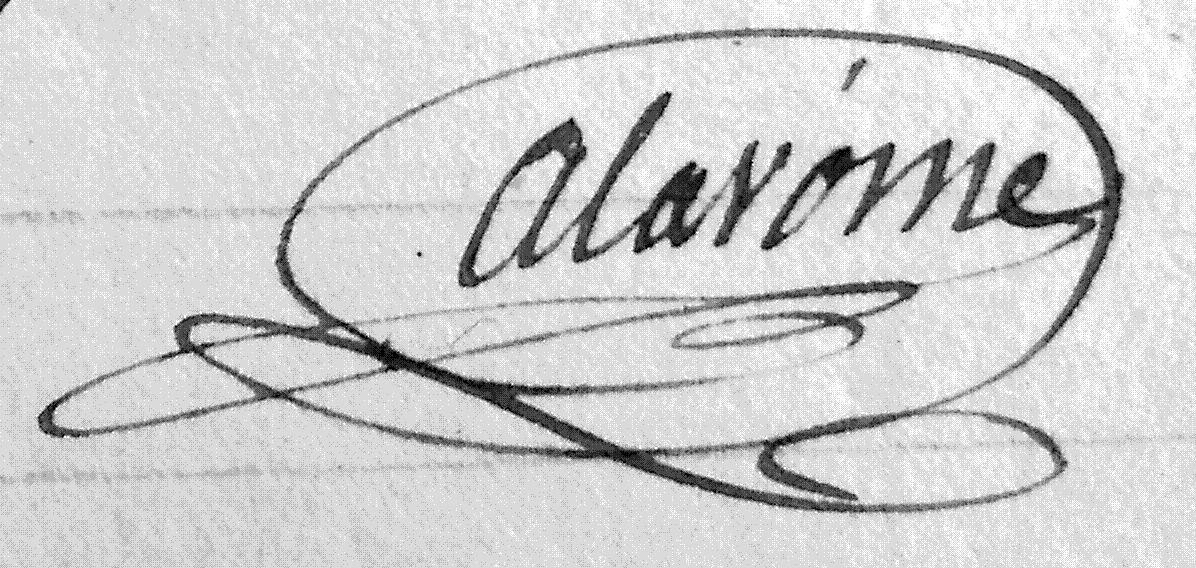
Signature of: jean antoine alavoine